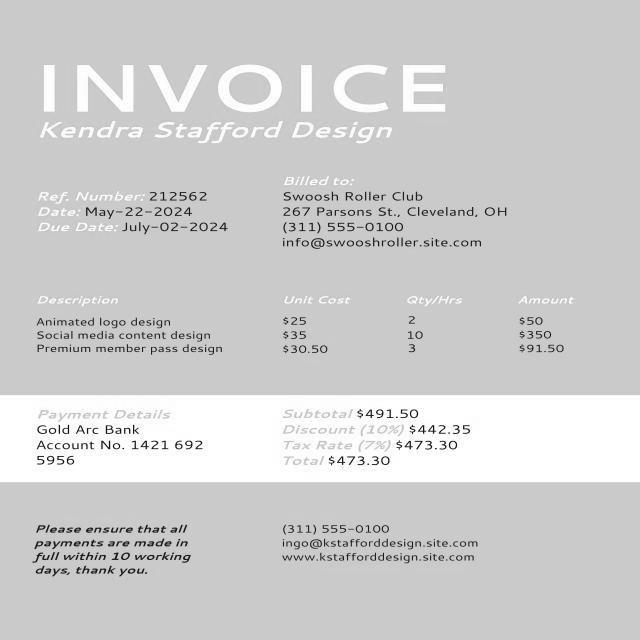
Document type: Invoice